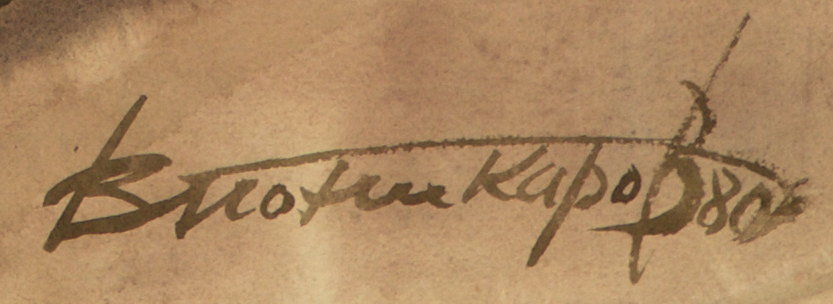
Signature of: vasyl ponikarov